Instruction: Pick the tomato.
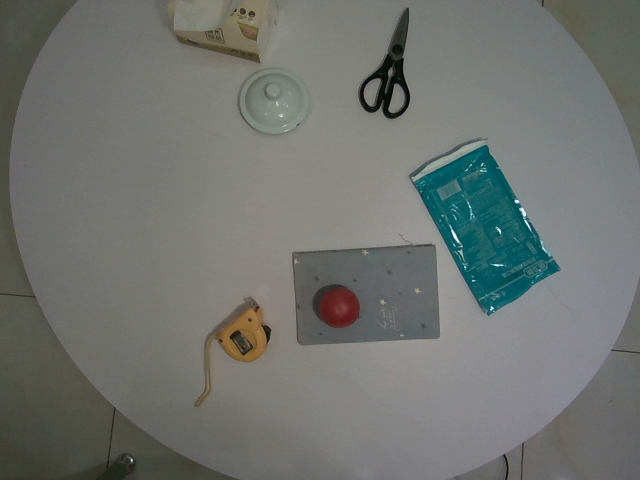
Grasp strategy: vertical